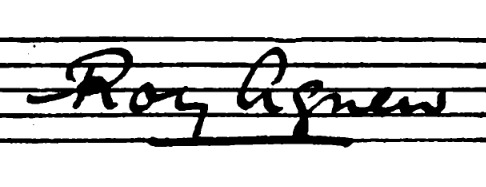
Signature of: roy agnew